Question: What could the diagnosis suggest?
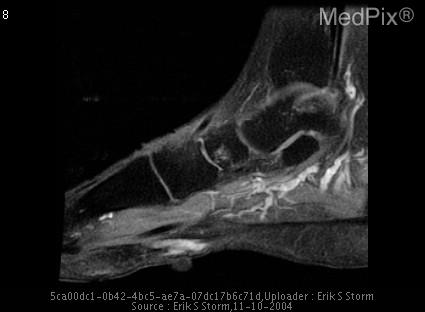
Answer: The possible diagnosis includes Plantar Fibromatosis
Nodular (Pesudosarcomatous)Fasciitis
Aggressive Fibromatosis.